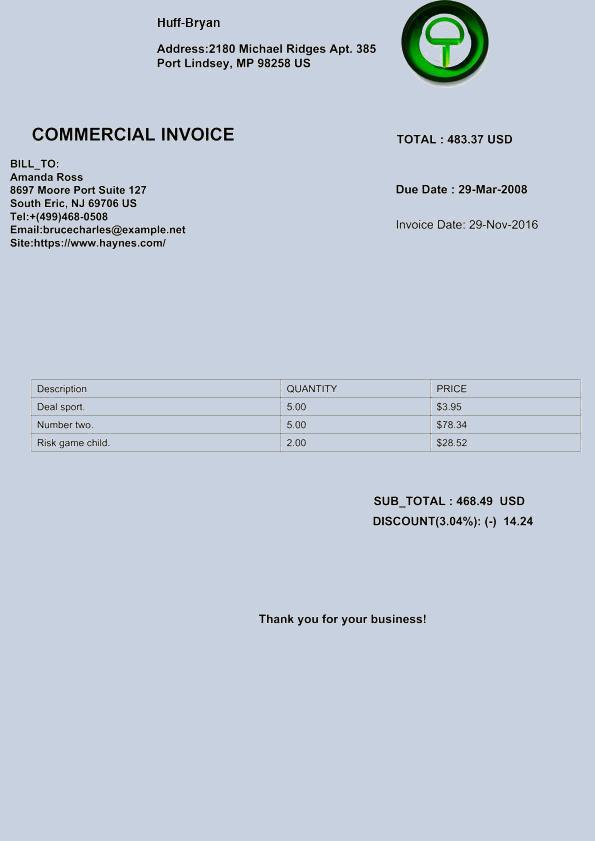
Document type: Invoice